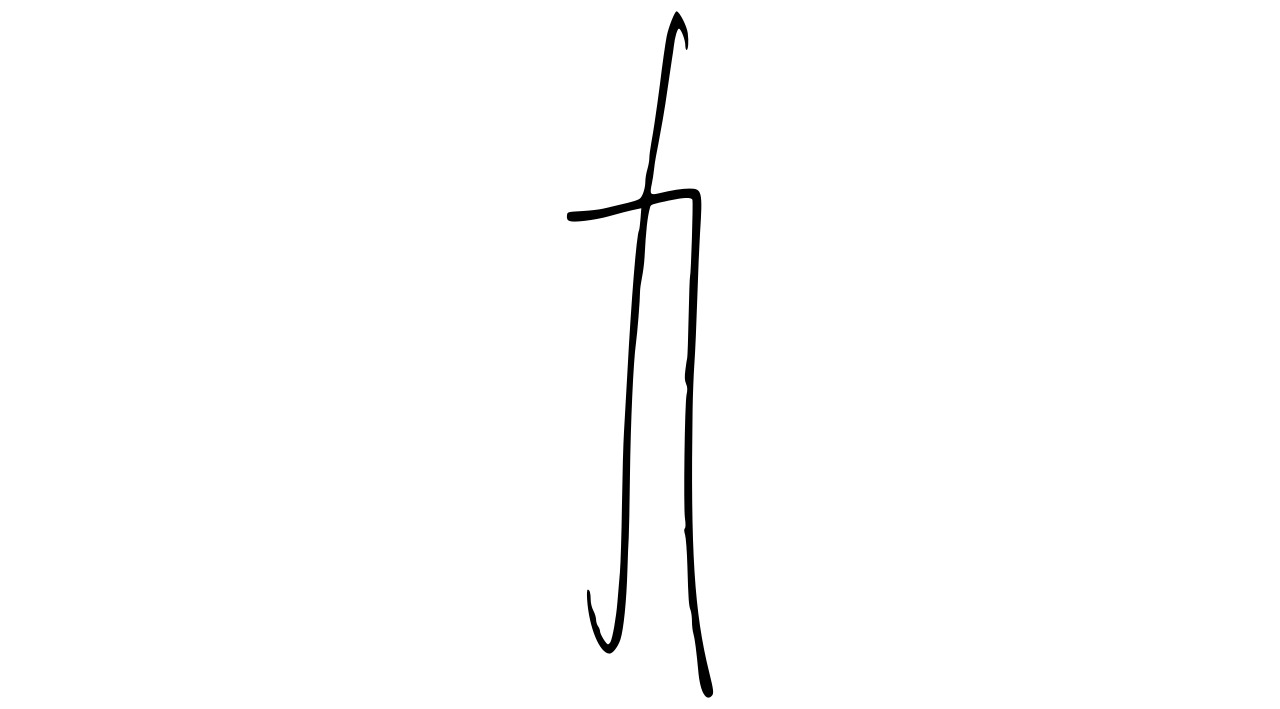
Signature of: soraya sáenz de santamaría